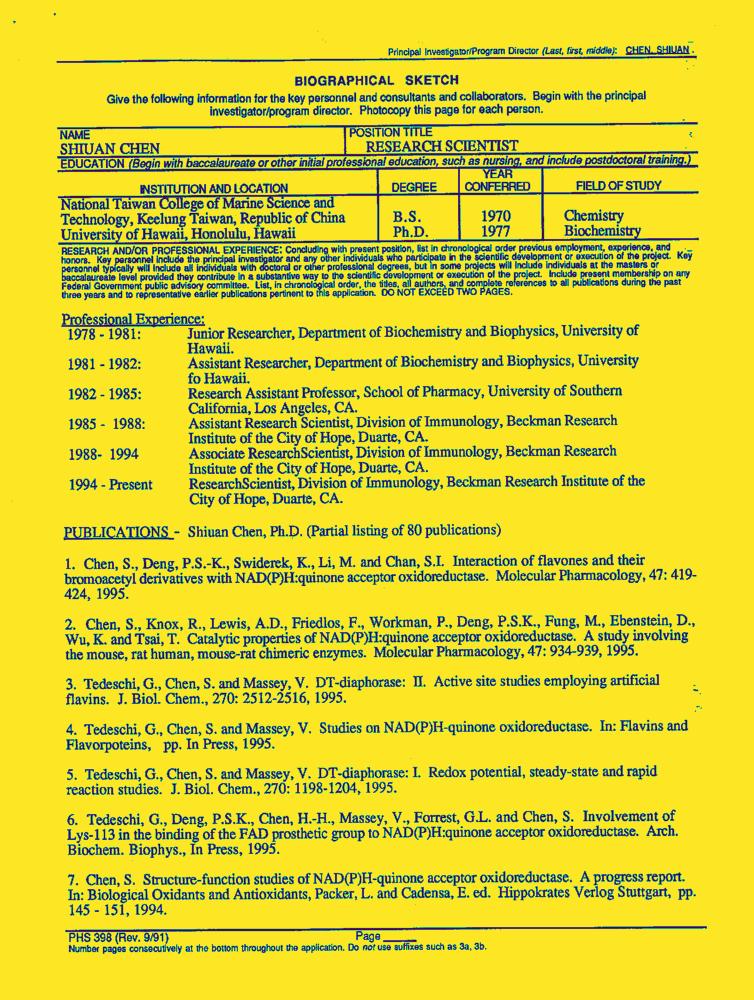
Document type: Resume-Doc